Question: Describe the condition in detail:
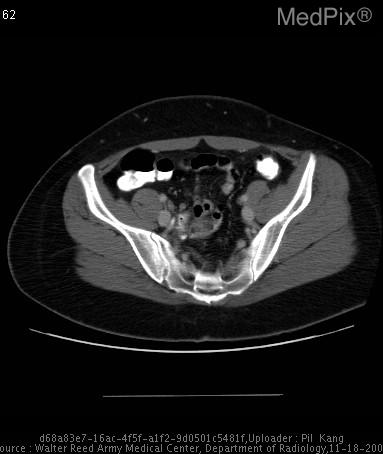
Answer: The disease is discussed as: Epiploic appendages are lobulated masses of fat attached to the serosal surface of the colon, and because of its fatty density, normally they cannot be distinguished from the mesenteric fat.  Only with ascites or perhaps with gross free air would one be able to distinguish a normal epiploic appendage.

Hyperattenuating ring sign has been described in the literature as a rather characteristic finding of epiploic appendagitis.  These epiploic appendages can torse at its attachment to the serosal surface of the colon and become infarcted and inflammated due to compromise of the vascular supply.  In this case, the inflammed peritoneum surrounding the epiploic appendage becomes thickened and evident on CT, drawing an apparent ring around the epiploic appendage.

Primary epiploic appendagitis has been reported in 2.5-7.1% of patients who are suspected clinically of having diverticulitis, and approximately in 1.0% of patients suspected of having appendicitis.